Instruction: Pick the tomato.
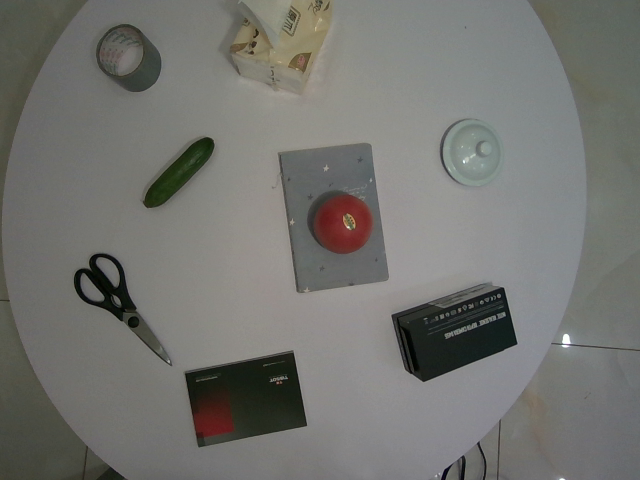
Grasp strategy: vertical